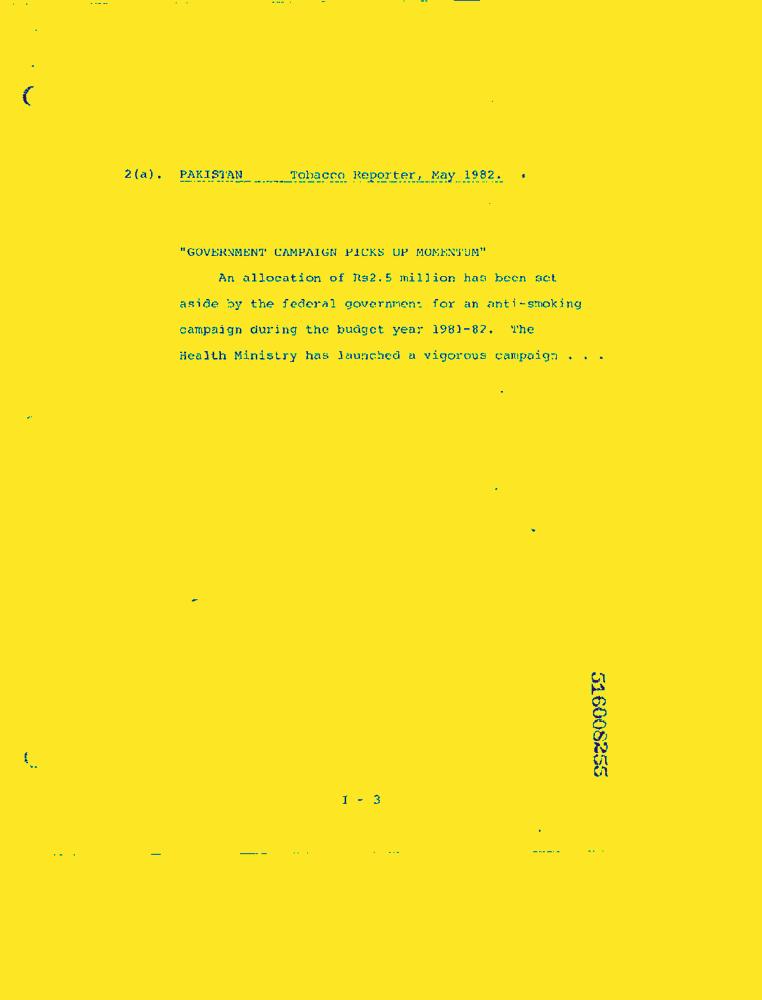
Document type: News-Article